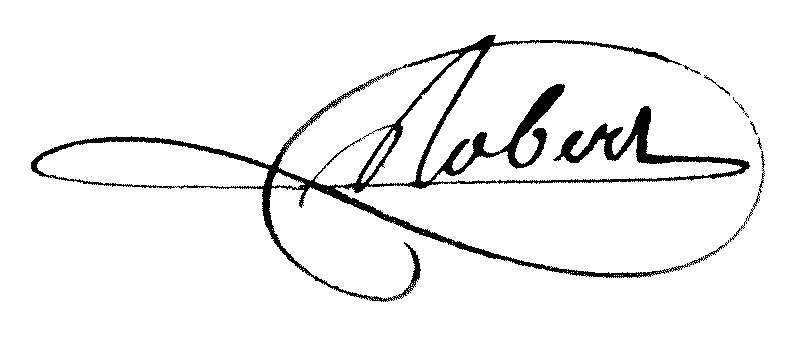
Signature of: guillaume amable robert de chevannes